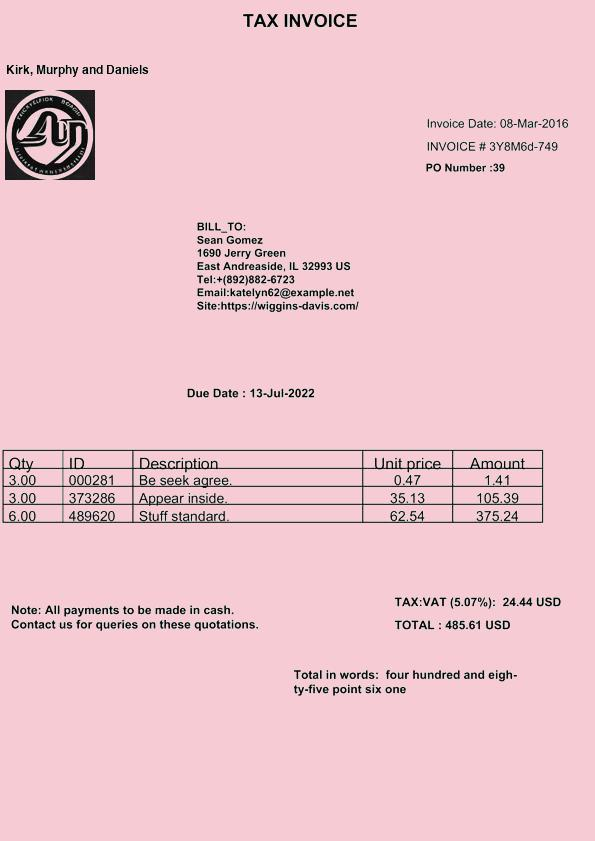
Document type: Invoice